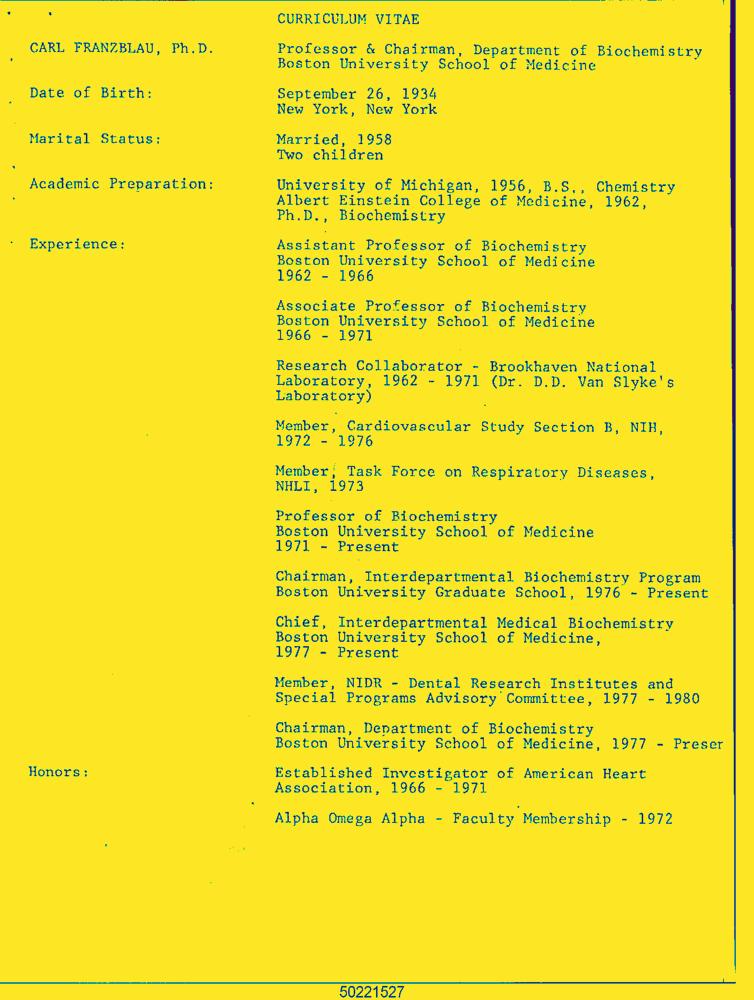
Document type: Resume-Doc